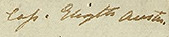
Signature of: cassandra austen